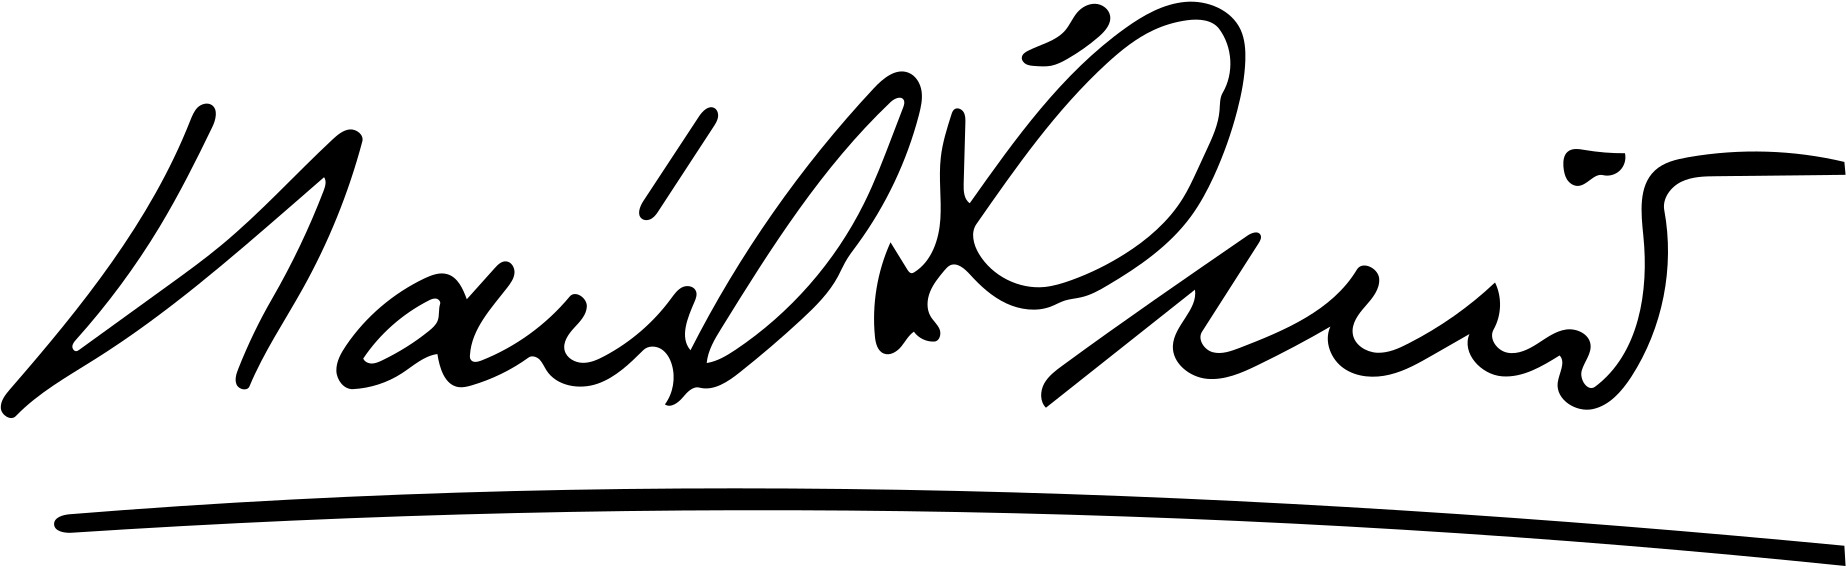
Signature of: raúl leoni